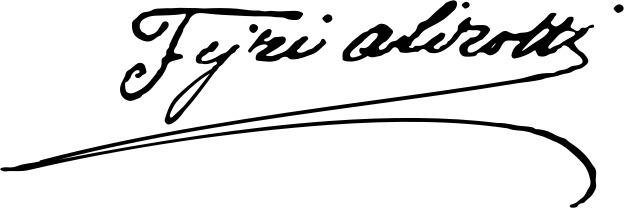
Signature of: fejzi alizoti